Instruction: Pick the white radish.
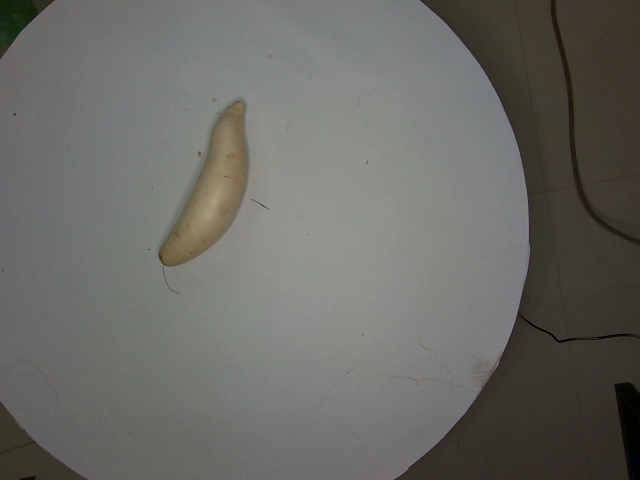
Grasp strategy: vertical